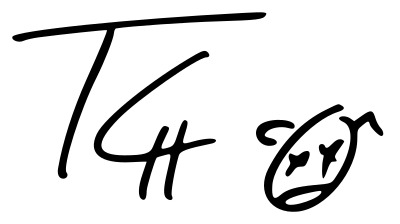
Signature of: travis scott